Question: What do the imaging results show?
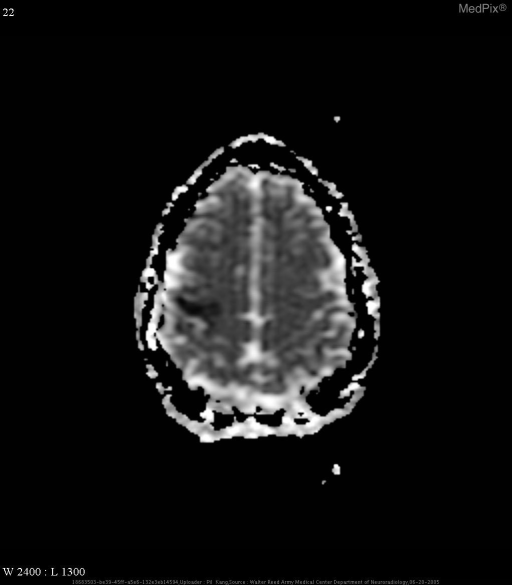
Answer: The imaging shows Non-contrast CT images of the head with "stroke window" settings demonstrate a wedge-shaped focal area of decreased density and loss of gray-white matter differentiation at the leve of the right frontal lobe, just anterior to the central sulcus.

Diffusion weighted and associated ADC map axial MR images show a corresponding focus of restricted diffusion, consistent with an acute infarct. Diffusion weighted and associated ADC map axial MR images show a corresponding focus of restricted diffusion, consistent with an acute infarct..